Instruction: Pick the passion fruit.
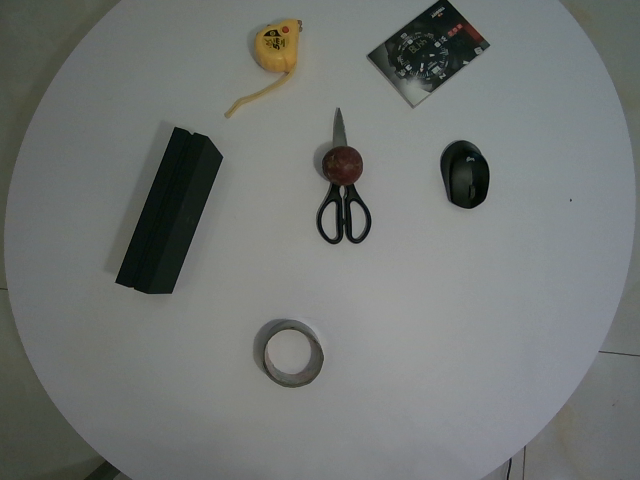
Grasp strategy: vertical